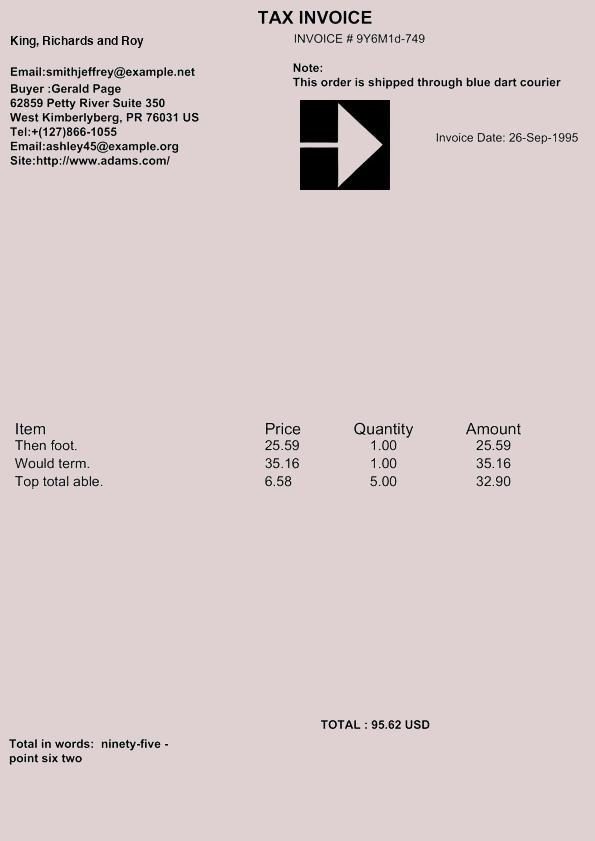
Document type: Invoice